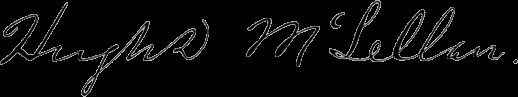
Signature of: hugh dean mclellan